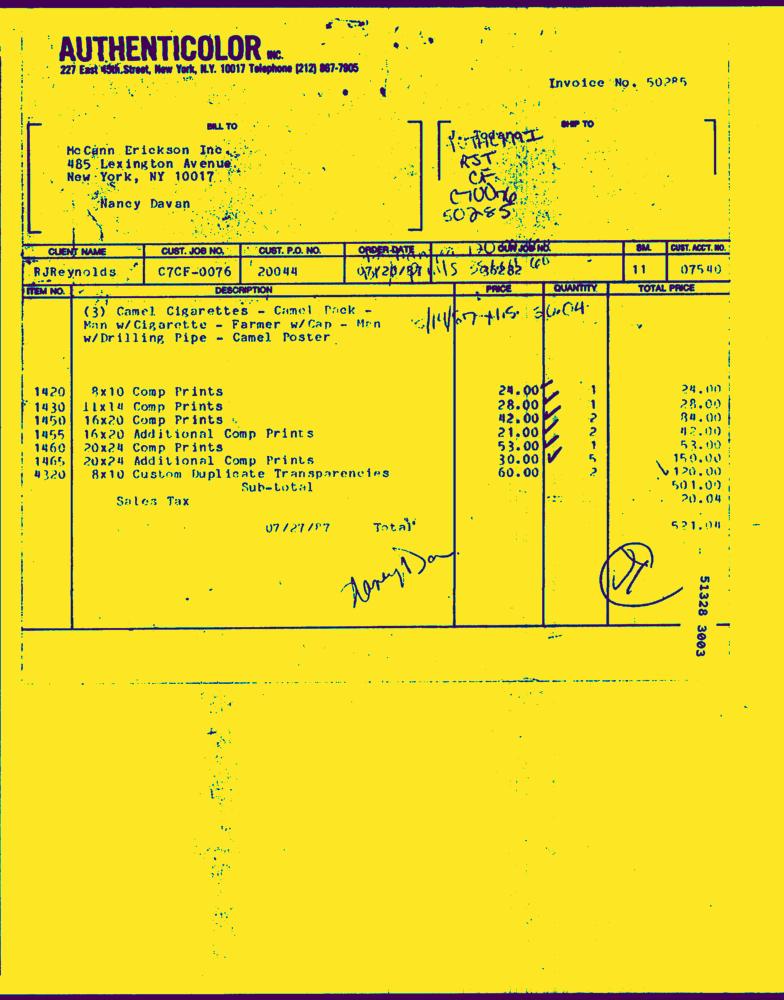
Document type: Invoice-Doc